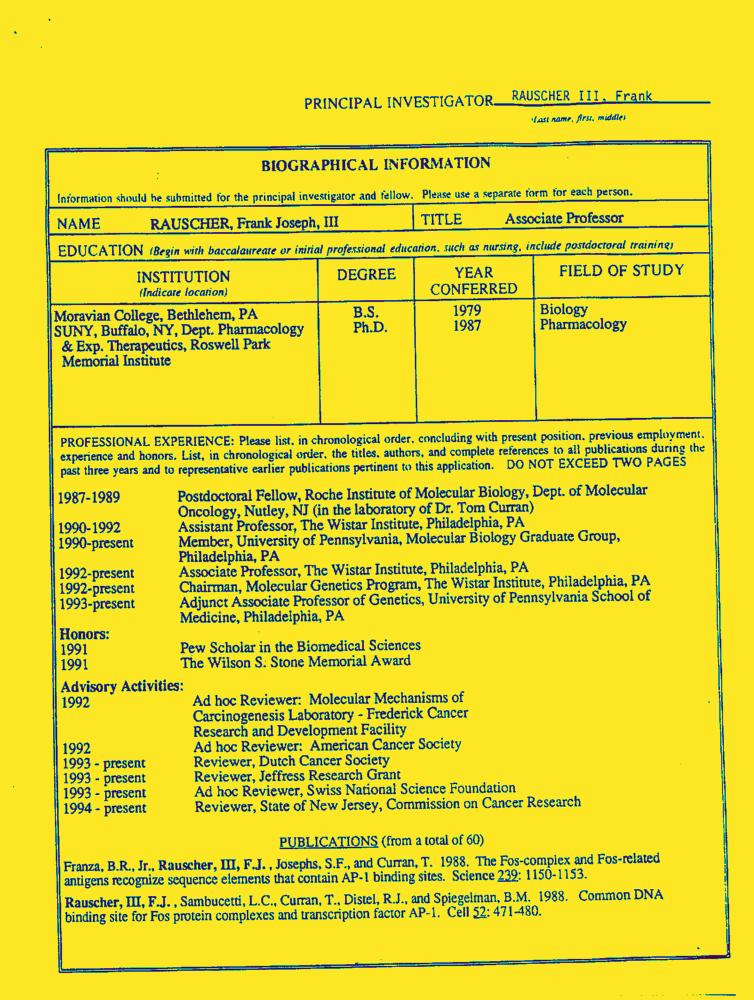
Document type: Resume-Doc